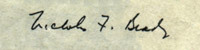
Signature of: nicholas f brady